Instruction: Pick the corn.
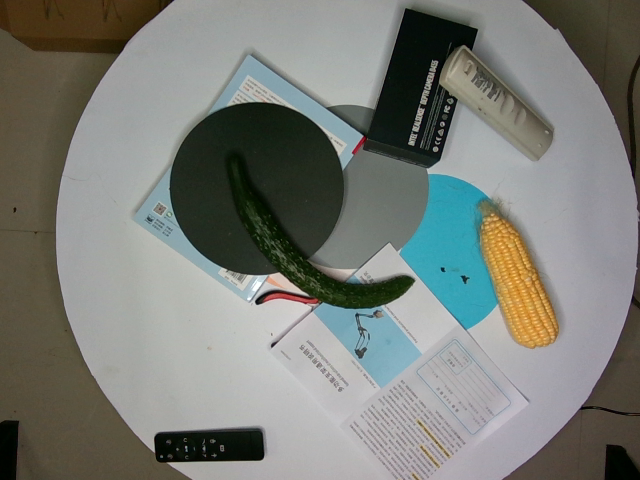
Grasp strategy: vertical